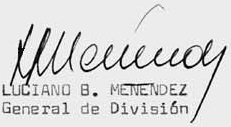
Signature of: luciano benjamín menéndez